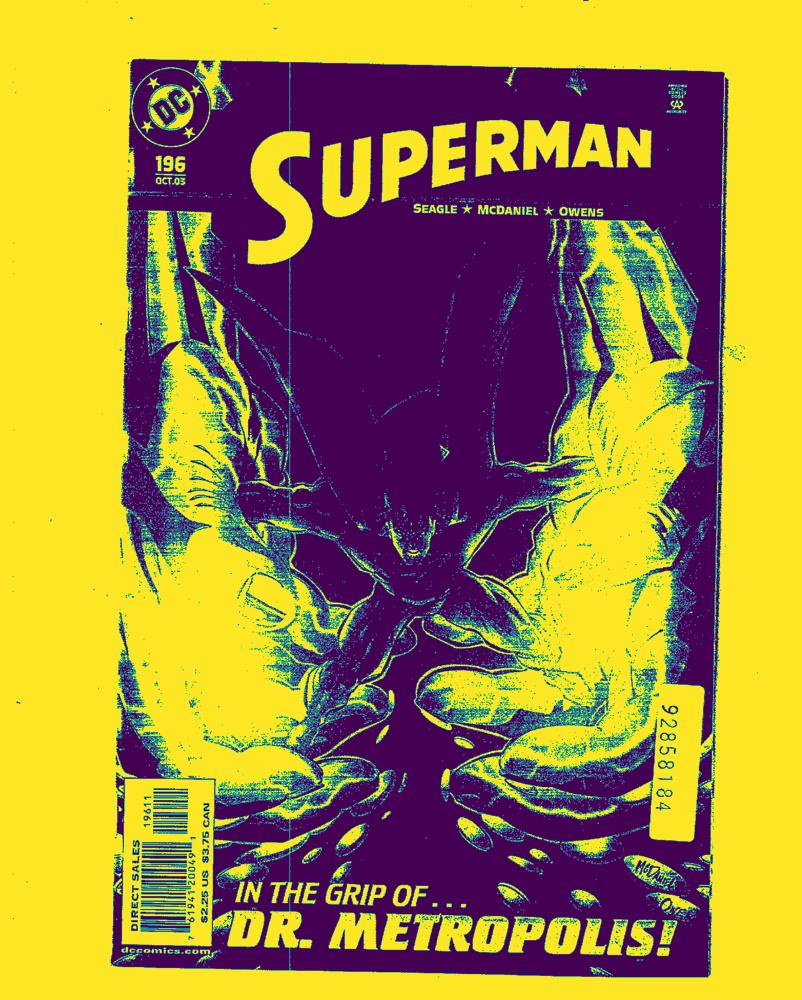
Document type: AD